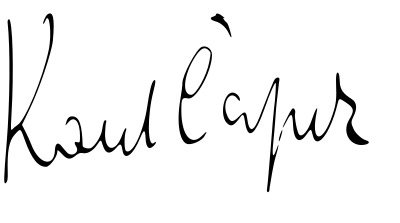
Signature of: karel čapek